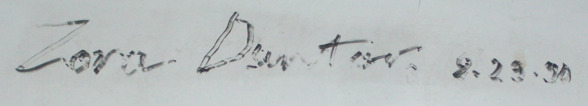
Signature of: zora arkus duntov